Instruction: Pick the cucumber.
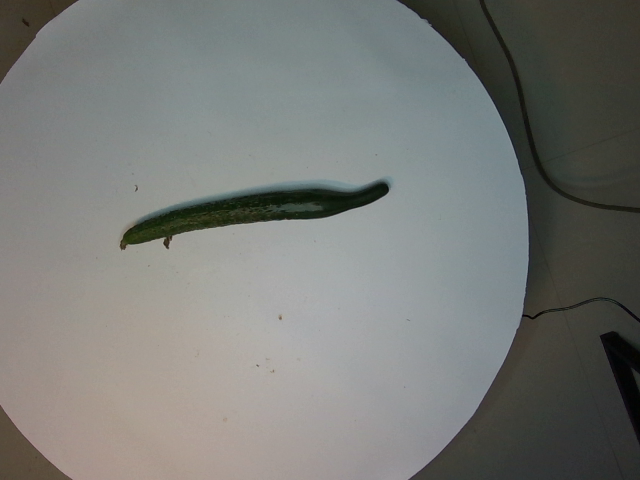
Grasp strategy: vertical